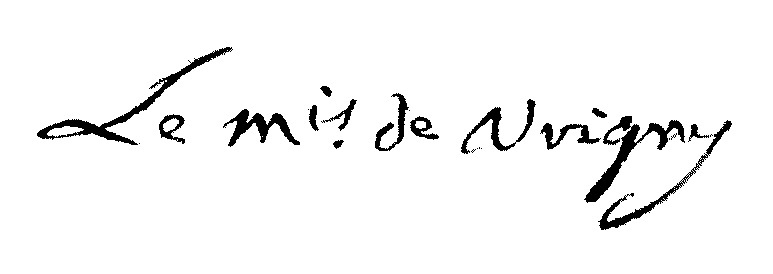
Signature of: rené vauquelin